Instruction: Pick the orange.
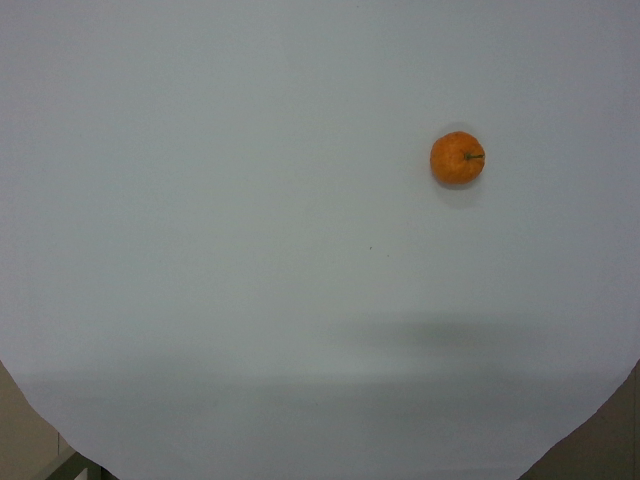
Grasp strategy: vertical